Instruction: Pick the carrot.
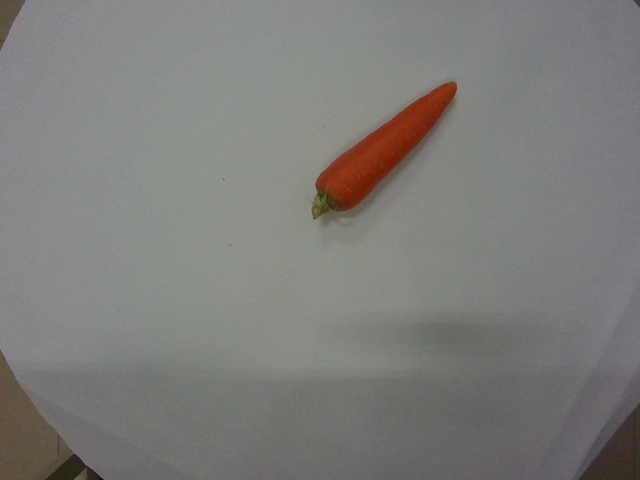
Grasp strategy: vertical